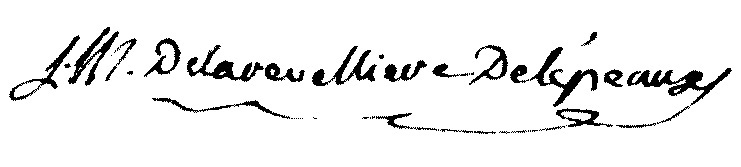
Signature of: louis marie de la révellière lépeaux